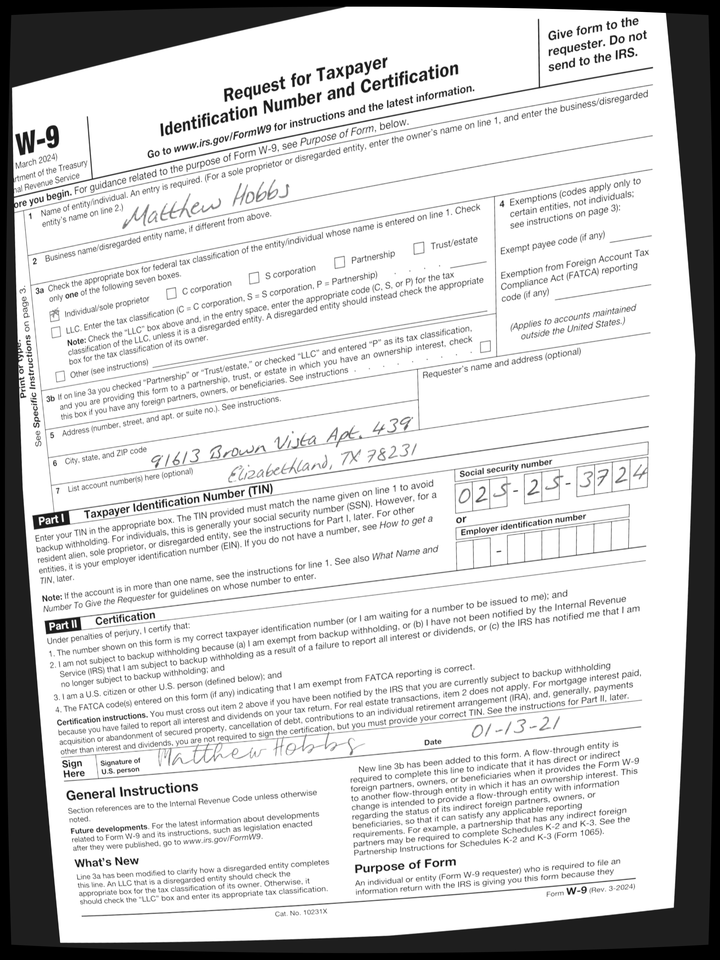
adr1: 91613 Brown Vista Apt. 439
adr2: Elizabethland, TX 78231
cbx: yes
ssn: 025253724
enm: Matthew Hobbs
sdt: 01-13-21